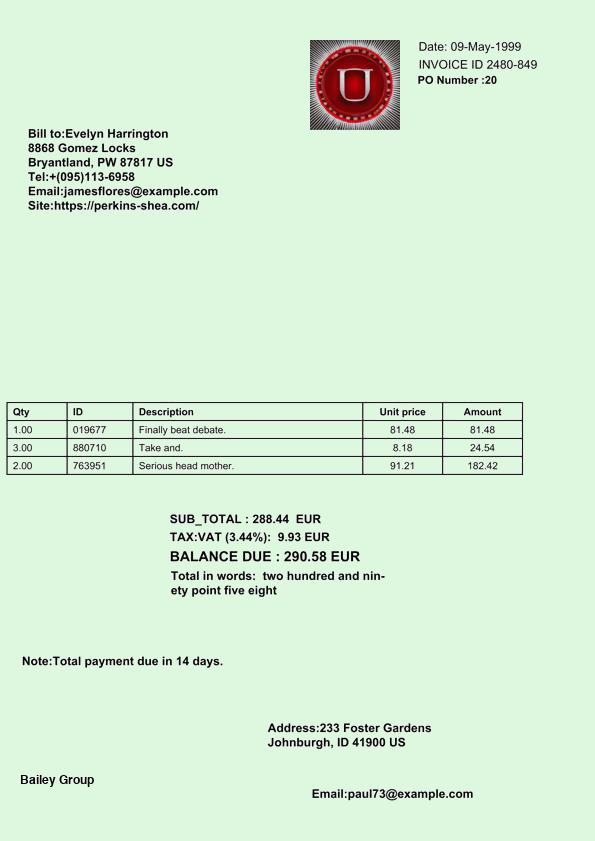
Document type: Invoice